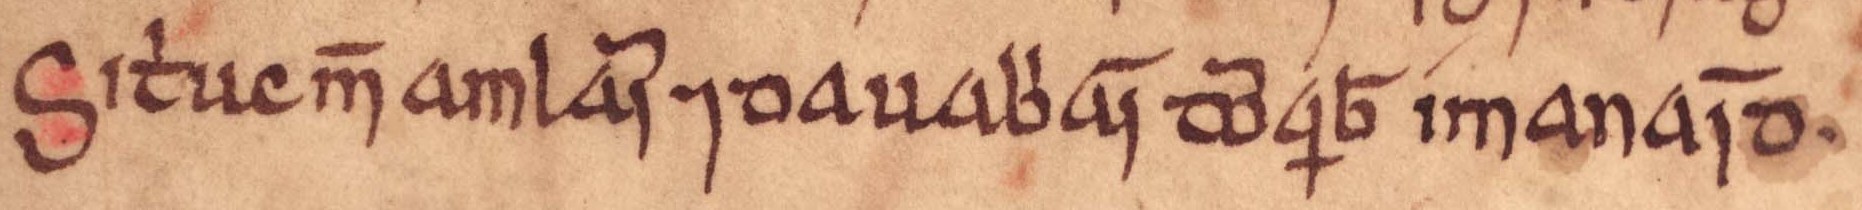
Signature of: sitric mac amlaíb